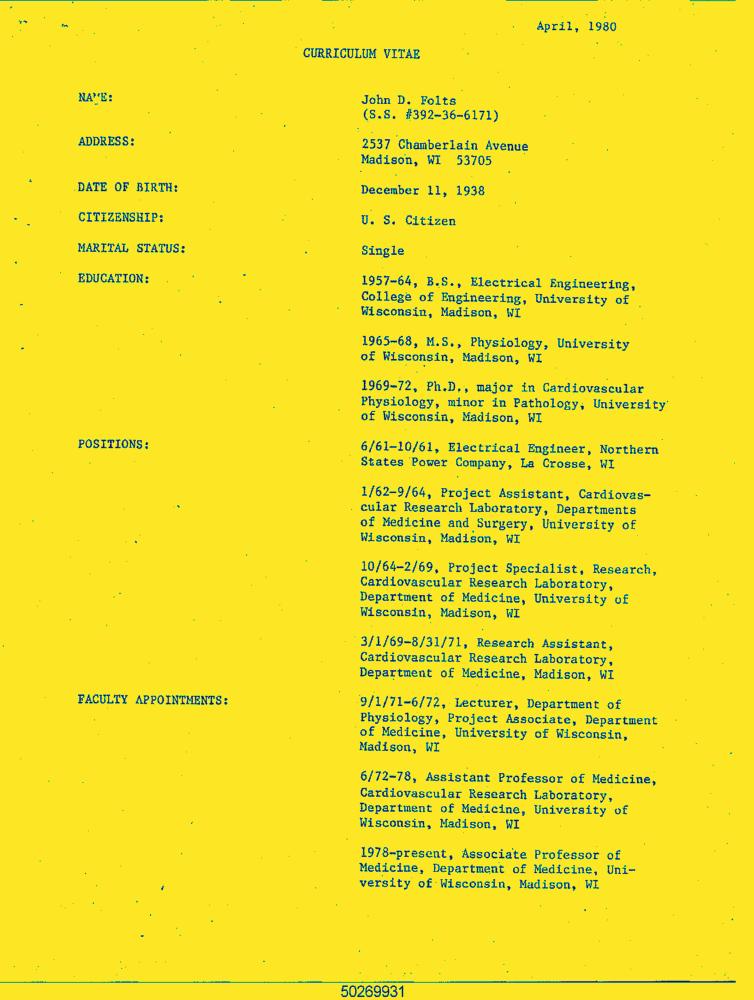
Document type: Resume-Doc